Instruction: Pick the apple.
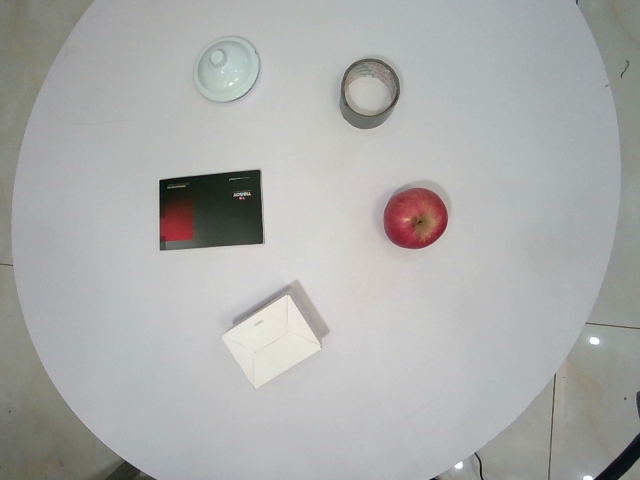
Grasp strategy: vertical